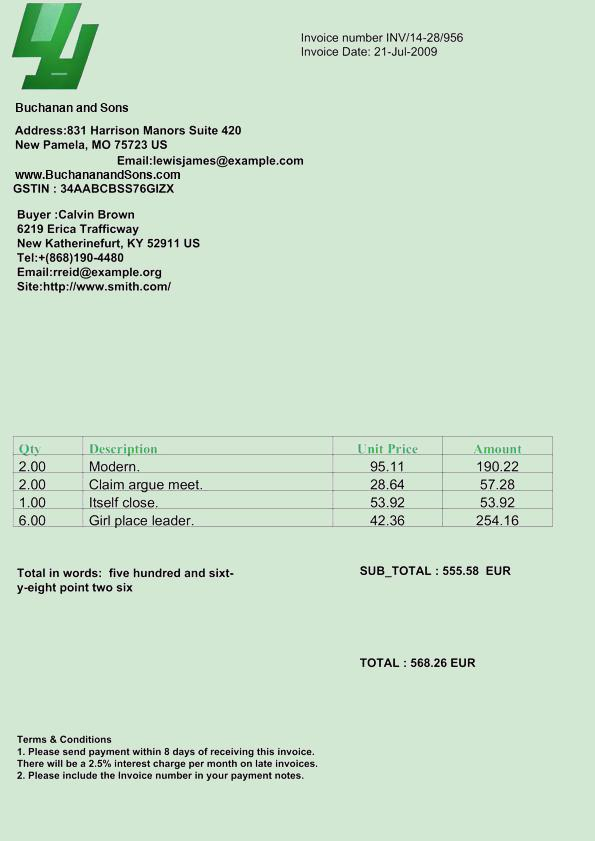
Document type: Invoice